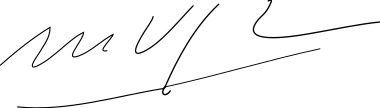
Signature of: mario vargas llosa